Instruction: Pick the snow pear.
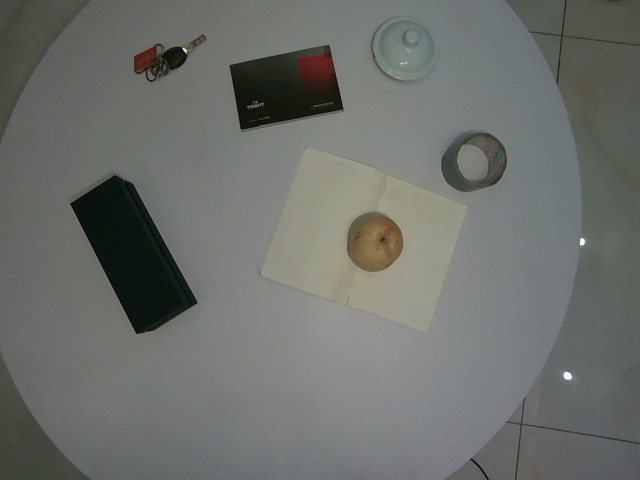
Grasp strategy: vertical